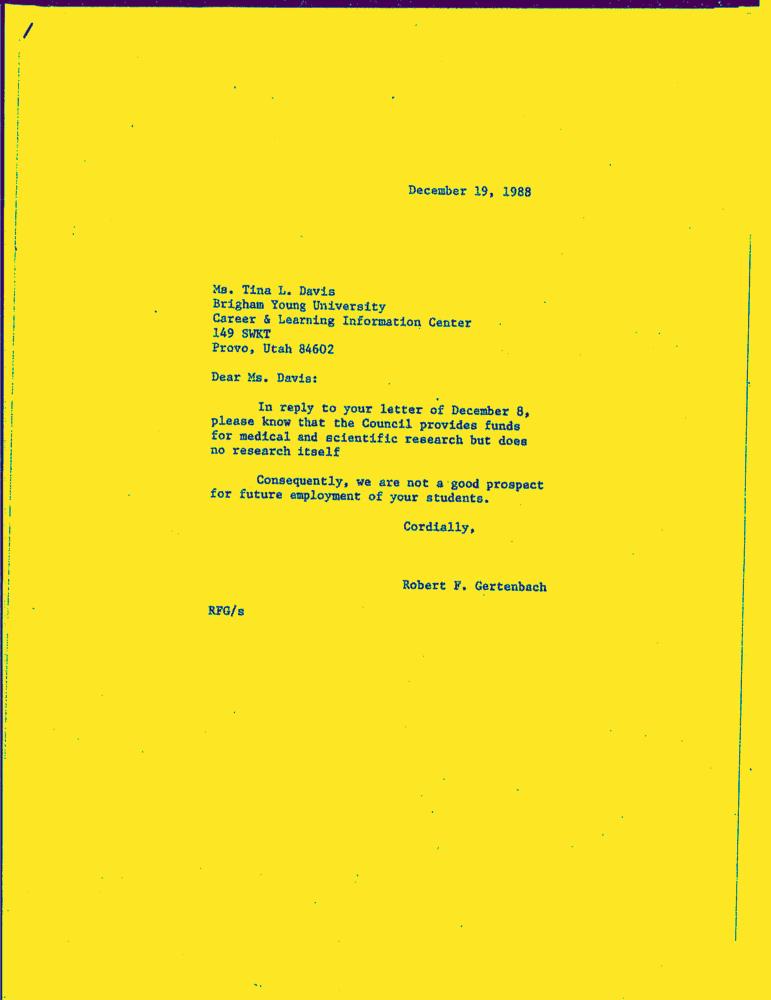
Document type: Letter-Doc